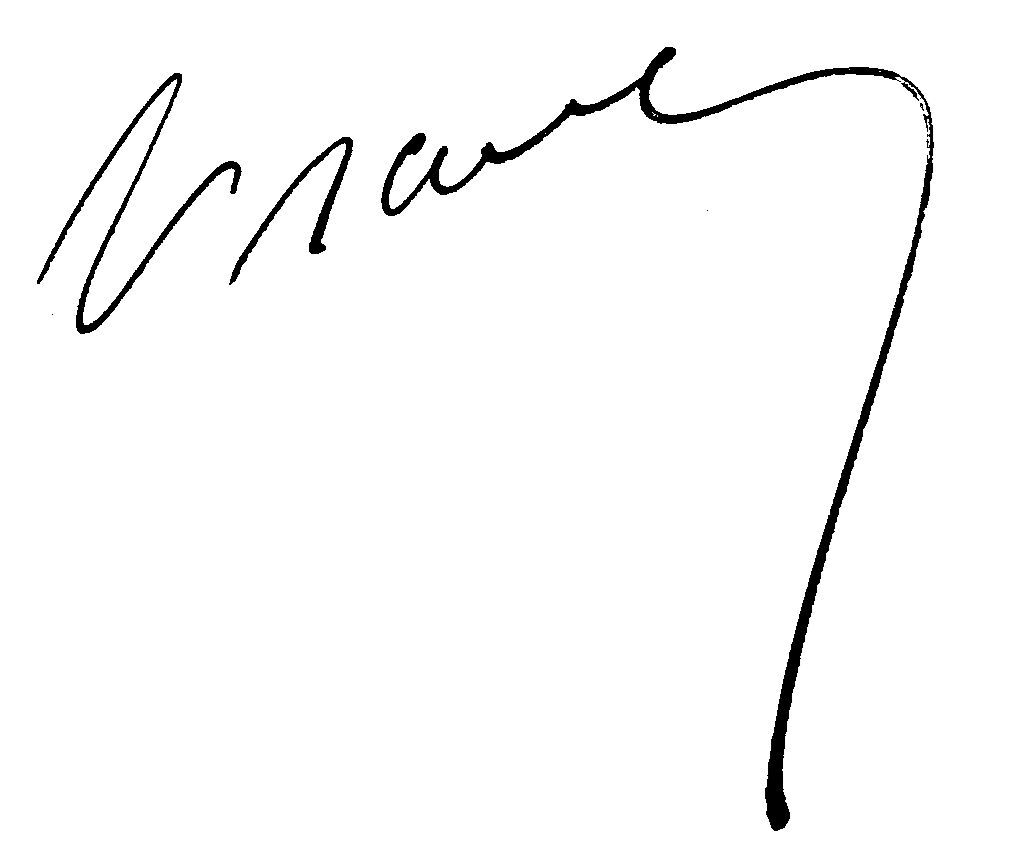
Signature of: victor rault